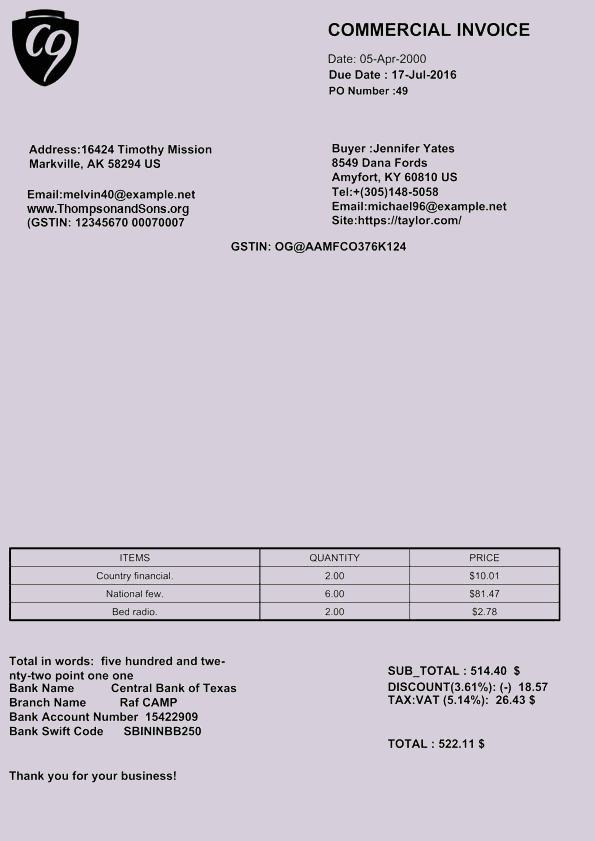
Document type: Invoice